Patient: Male, age 50
A 50-year-old man was presented to our hospital (Lishui Municipal Central Hospital, Lishui, China) with cough and sputum that lasted for 2 months and blood-stained sputum that lasted for 1 month. The patient had a history of type II diabetes mellitus and cigarette smoking and no history of hypertension, hepatitis, tuberculosis, or coronary heart disease. The laboratory test results were white blood cell count 9,900 cells/ml (normal range, 4,000-9,500 cells/ml); hemoglobin 144 g/l (normal range, 130-175 g/l); platelets 3,160 cells/ml (normal range, 1,250-3,500 cells/ml) and C-reactive protein 15.6 mg/dl (<8 mg/dl). A chest CT scan (Brilliance iCT; Philips Healthcare, Amsterdam, The Netherlands) revealed a mass in the right lower lung (Figure 1). Based on the history and imaging examination, lung abscess was considered. Antibiotic treatment was used for 2 months. Unfortunately, the mass did not shrink (Figure 2). Antibiotic treatment failed to improve the right pneumonic infiltration. A right lower lobectomy was performed under general anesthesia on August 18, 2020. The chest tube was removed on postoperative day 4. Unfortunately, pneumothorax was presented after the removal of the chest tube (Figure 3). So, a pigtail catheter was inserted for pneumothorax (Figure 4). The pigtail catheter was placed through a guide wire after thoracentesis. As soon as the guide wire was inserted, he presented convulsions, limb stiffness, and unconsciousness. A brain CT scan was performed immediately and showed multiple low densities in the right occipital lobe (Figure 5), which were diagnosed as CAE. Assisted breathing, antibiotic treatment, and antiepileptic therapy were used and the patient gradually improved and was discharged at 27 days of treatment but the muscle strength of the left limb was weakened. At 3 months follow-up, the left muscle strength of the patient had not recovered.
Keywords: cerebral air embolism, complication, pigtail catheter drainage, pneumothorax, thoracic
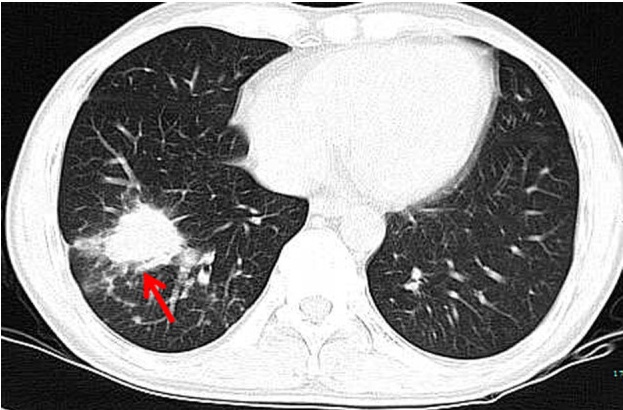
Image caption: A chest CT scan revealing a mass measuring 3.7 x 3.0 cm in size in the right lower lung (red arrow).